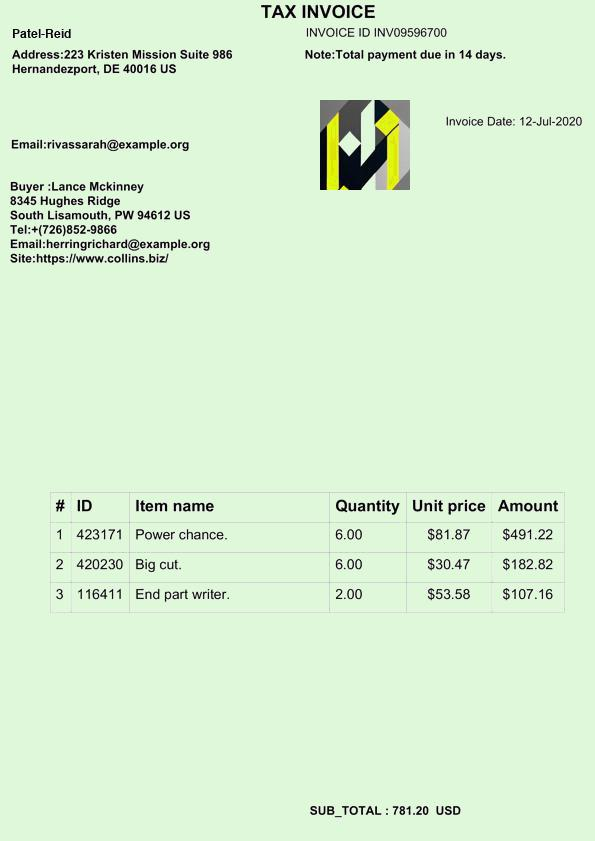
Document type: Invoice